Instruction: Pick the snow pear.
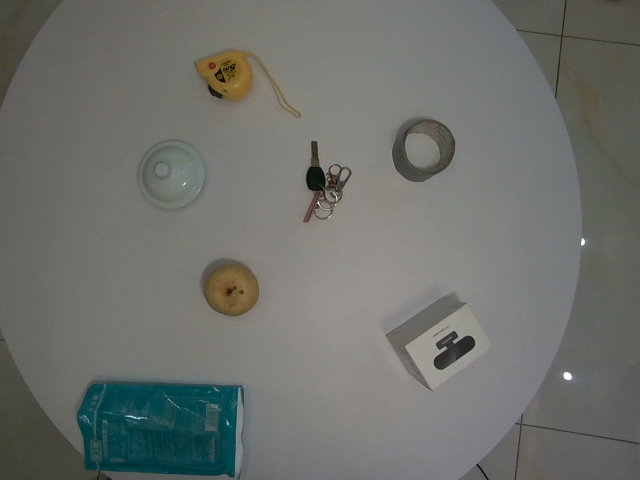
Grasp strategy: vertical